Patient: Female, age 75
A 75-year-old woman was admitted to our institution with a 2-week history of cough, sputum production, and fever. She had undergone right middle and right lower lobectomy for a double lung cancer 13 years earlier and recently underwent chemotherapy for tumor recurrence in the right thoracic cavity just before admission. On physical examination, the patient was thin with a body mass index of 16.9. She was febrile, with a body temperature of 37.8  C, but all other vital signs were normal. Vesicular sounds were weak on right chest auscultation. Chest X-ray and computed tomography (CT) revealed that compared with a previous study, there was a new contractive consolidation with cavity in the remaining right upper lobe (Fig. 1). Laboratory tests showed elevation of inflammatory markers: white blood cell count (WBC) 9180/muL and C-reactive protein (CRP) 9.87 mg/dL. We clinically diagnosed bacterial pneumonia; intravenous imipenem (IPM)/cilastatin (CS) was administered, but symptoms did not improve. Since fungal infection was a differential diagnosis of the CT findings, we added micafungin (MCFG). Treatment with IPM/CS and MCFG was continued for 2 weeks, but there was no improvement.
On further test, 3 sputum acid-fast bacillus (AFB) smears yielded a positive result of 2+, but polymerase chain reaction for tuberculosis and Mycobacterium avium complex (MAC) were both negative. We assumed the causative organism to be NTM other than MAC, including the progressive and rapidly growing Mycobacterium abcessus. With this in mind, we continued IPM/CS at 1000 mg/day and started LVFX at 250 mg/day and CAM at 800 mg/day. Symptoms, laboratory tests, and chest X-ray and CT improved after initiation of LVFX and CAM (Fig. 2). AFB culture of all 3 sputum specimens was positive for NTM. DNA-DNA hybridization (DDH mycobacteria; Kyokuto Pharmaceuticals, Tokyo, Japan) identified M. triviale in one sputum specimen, but could not detect the specific NTM from the other two specimens. We assumed negative conversion of sputum AFB smear, and culture was noted 2 weeks after initiating pharmacotherapy with LVFX and CAM. We considered that the pathogenic bacteria do not contradict M. triviale by the result of DNA-DNA hybridization and the clinical course.
We suggested additional intake of anti-tuberculosis drugs, but the patient declined and we reluctantly continued treatment with only LVFX and CAM for 12 months; IPM/CS were discontinued after symptom resolution. Twelve months after completing pharmacotherapy with LVFX and CAM, there have been no clinical manifestations of recurrence and sputum AFB smear and culture have remained negative.
Keywords: mycobacterium triviale, non-tuberculous mycobacteria, respiratory infection
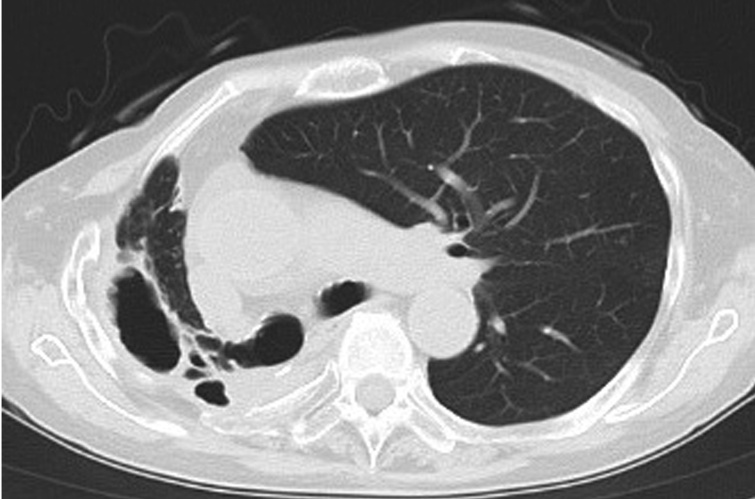
Image caption: Chest X-ray and CT before treatment. D) Chest computed tomography on admission shows contractive consolidation with a cavity in the right upper lobe.